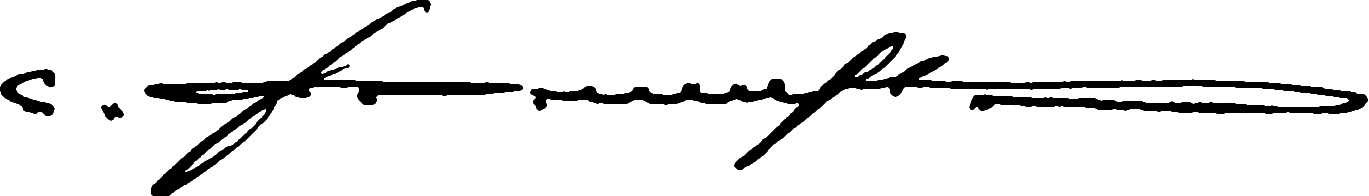
Signature of: s i fedorov